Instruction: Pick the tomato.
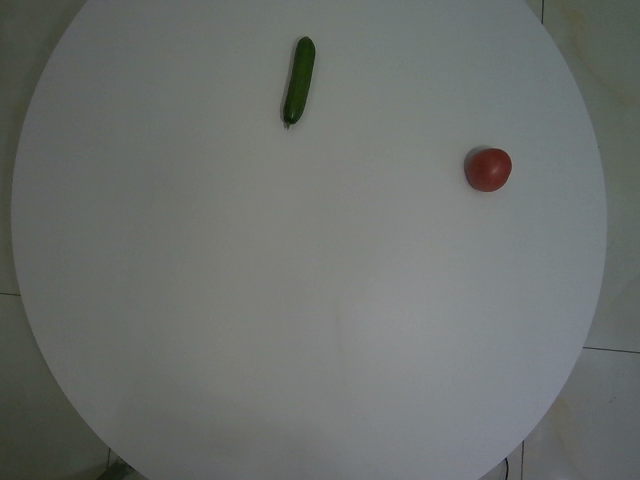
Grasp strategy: vertical